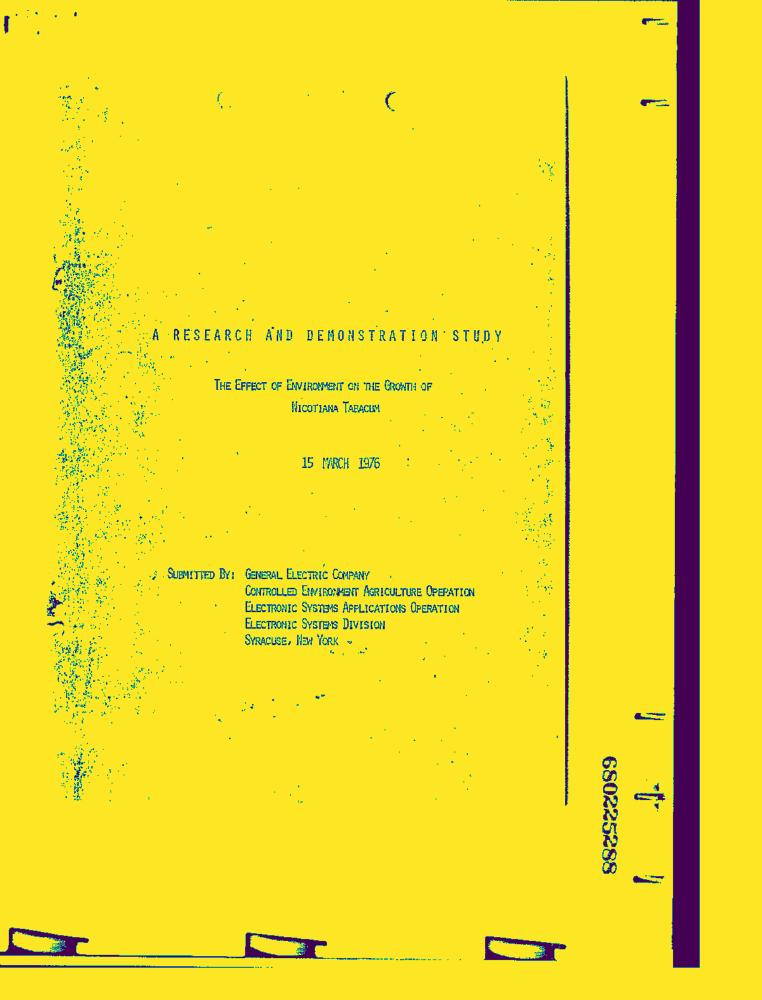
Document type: Resume-Doc